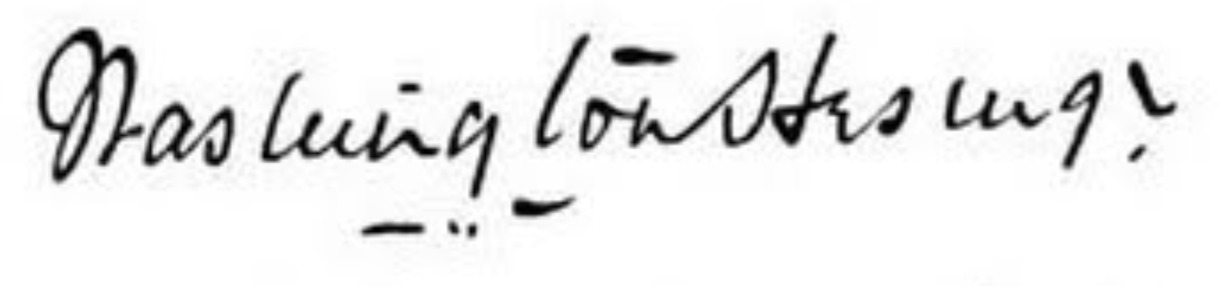
Signature of: washington hesing